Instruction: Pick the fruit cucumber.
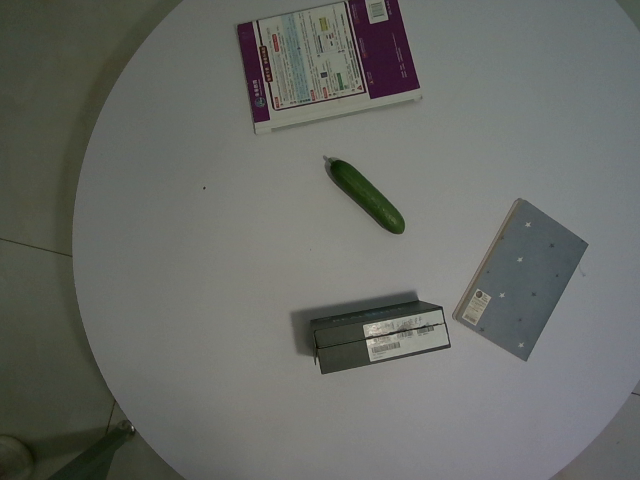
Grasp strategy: vertical